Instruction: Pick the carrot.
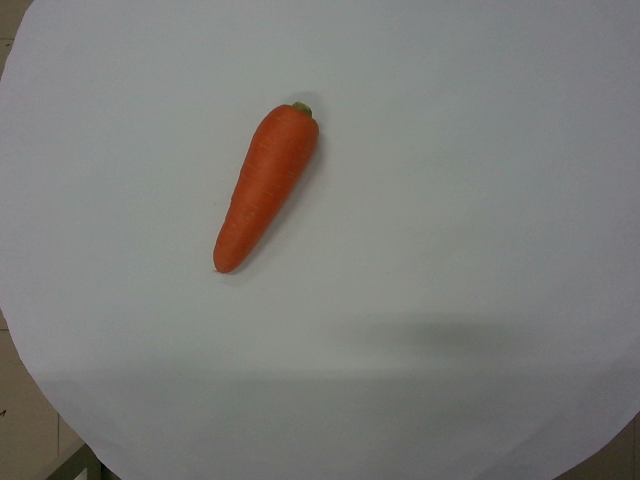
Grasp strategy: vertical